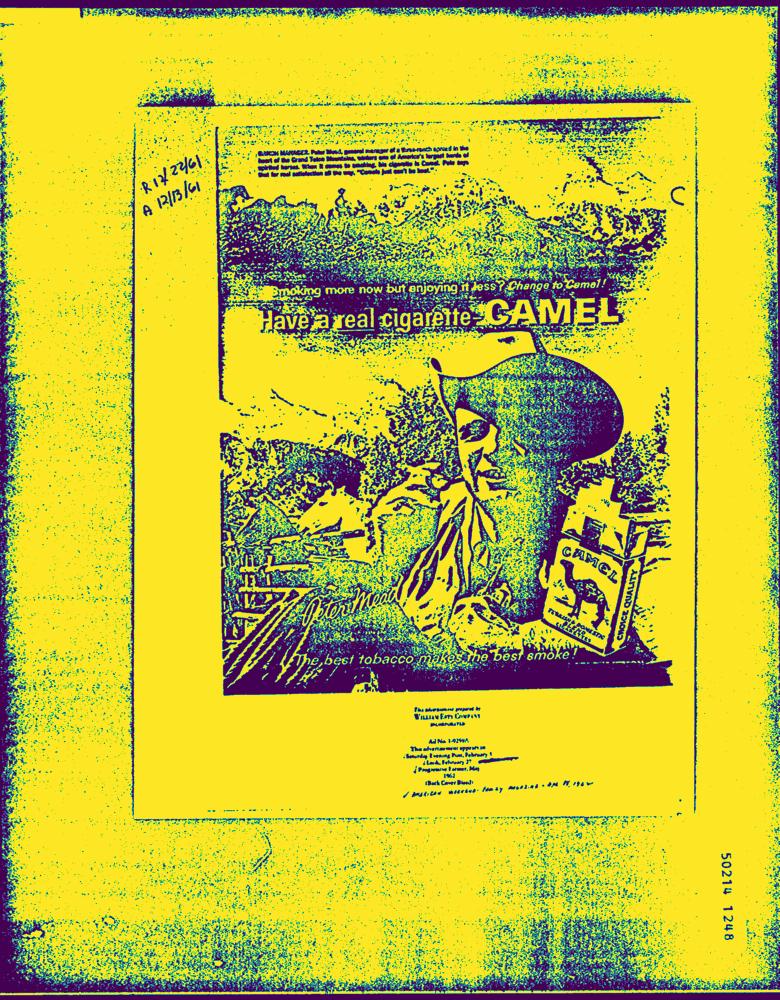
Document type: AD